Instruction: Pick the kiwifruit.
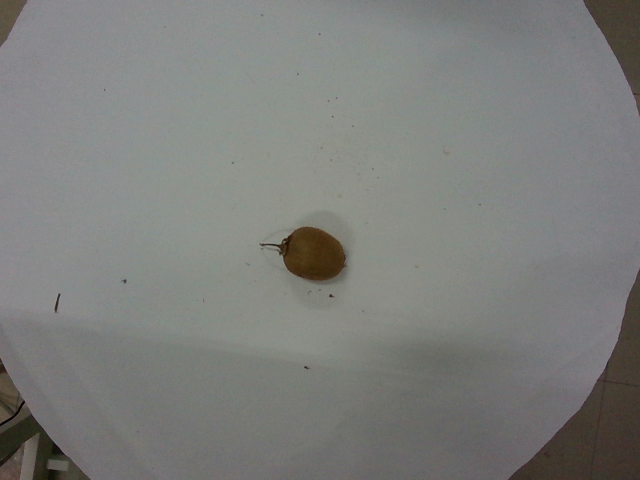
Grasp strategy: vertical